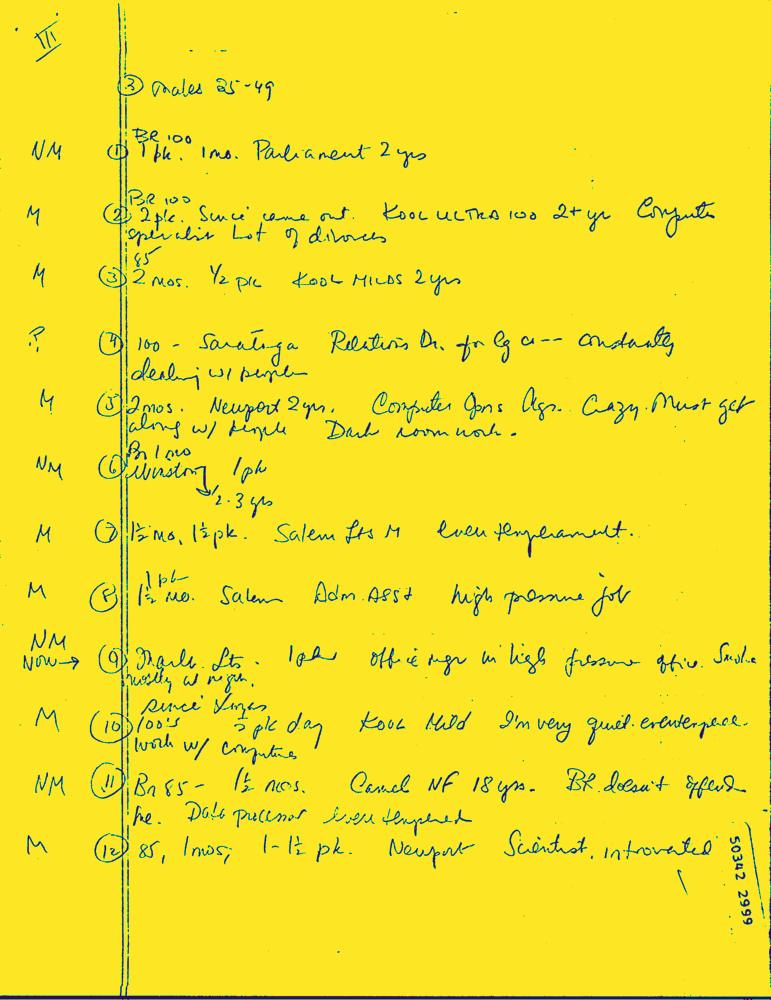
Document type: Hand-Written